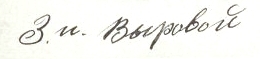
Signature of: q4129169